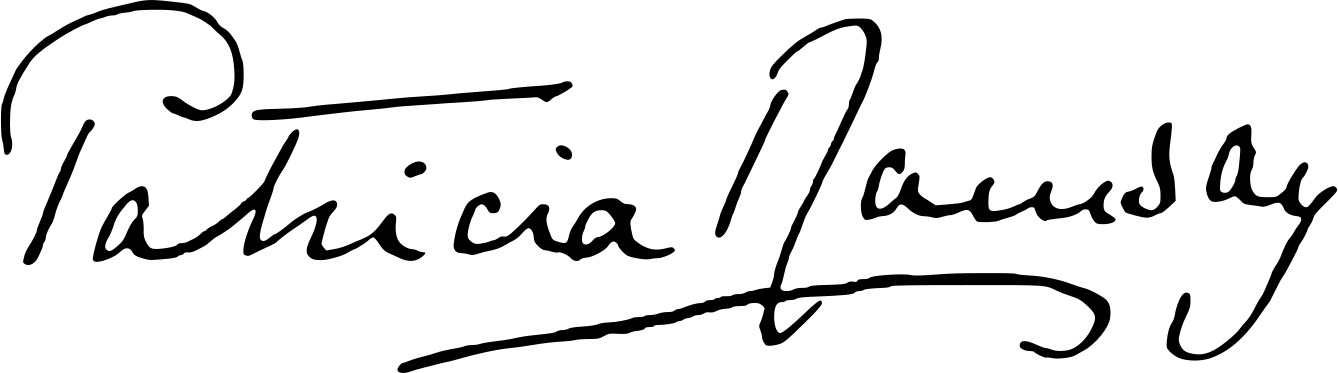
Signature of: princess patricia of connaught